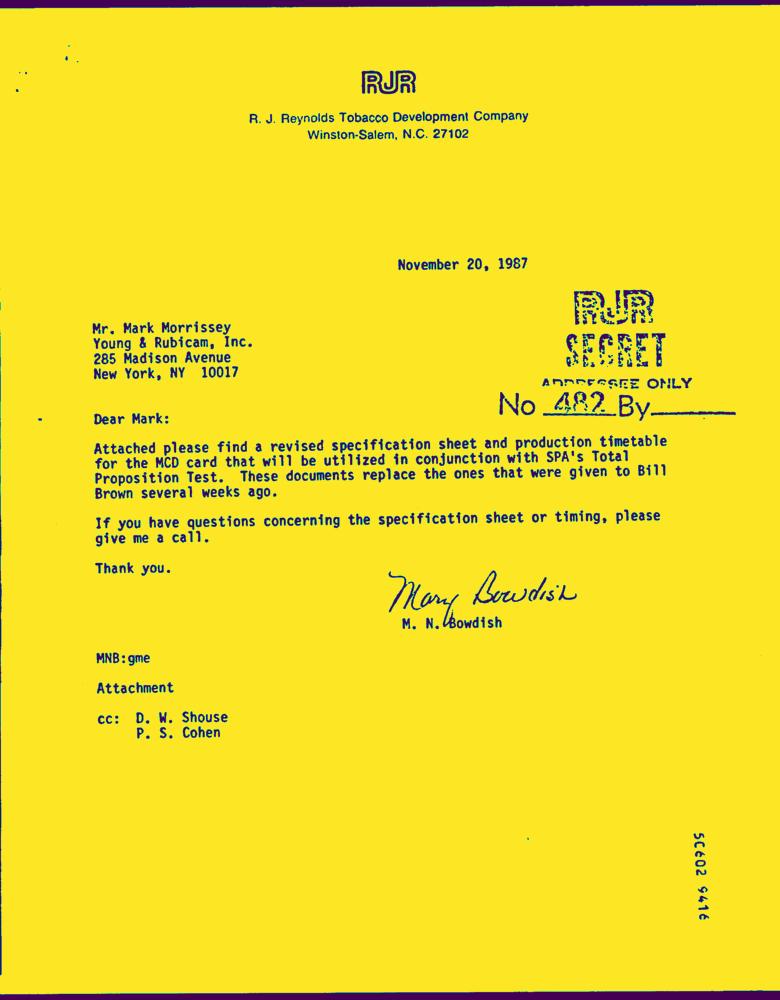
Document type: Letter-Doc